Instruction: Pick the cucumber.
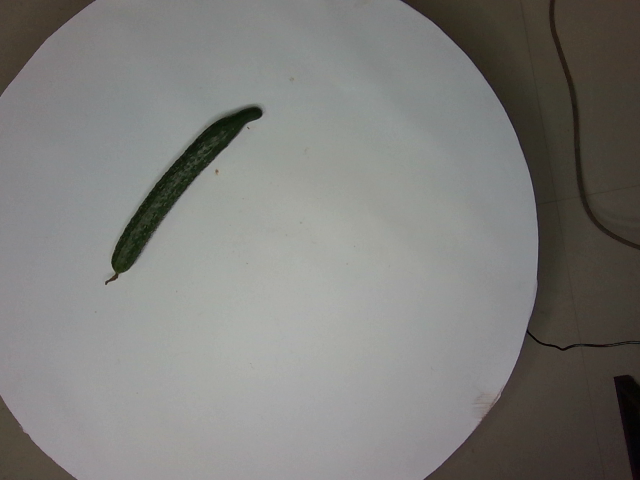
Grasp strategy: vertical